Question: Talk about the condition:
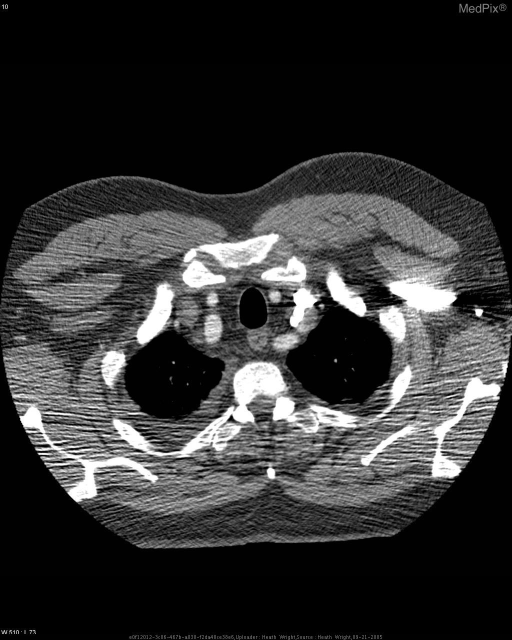
Answer: The disease is discussed as: This is the most common malformation of the aortic arch resulting in a complete vascular ring around the trachea and esophagus.The most common type of right aortic arch is right aortic arch with an aberrant left subclavian artery and it is 2-3 times more common than right arch with mirror image branching of the brachiocephalic vessels. Right arch and aberrant left subclavian artery has a 5-12% incidence of associated congenital heart disease while right arch with mirror branching of the brachiocephalic vessels has a 98% incidence of associated congenital heart disease.

Two types:
1.Origin of the left subclavian artery from a posterior aortic diverticulum from which a ductus arteriosus extends to the left pulmonary artery. The retroesophageal part of the ring is large and compression is produced by the diverticulum (Diverticulum of Kummerell).

2.Origin of the left subclavian artery from the descending aorta with a left ductus connecting the left subclavian artery to the left pulmonary artery. The retroesophageal part of the ring is small.

In both types of aberrant subclavian arteries, the vessel runs behind the esophagus.

Definitive diagnosis is now usually accomplished by CT or MRI. Both display the severity of airway narrowing and the retro-esophageal aberrant artery.Both demonstrate the large aortic diverticulum invariably at the site of airway compression with an aberrant left subclavian artery.